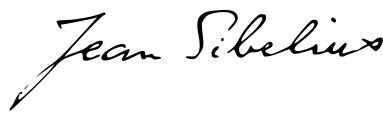
Signature of: jean sibelius